Question: How is the history relevant to the case?
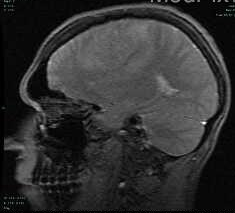
Answer: The patient's history of 21 y.o. man with a new onset seizure and severe headaches. is key in understanding the case.